Question: How does the patient history play a role?
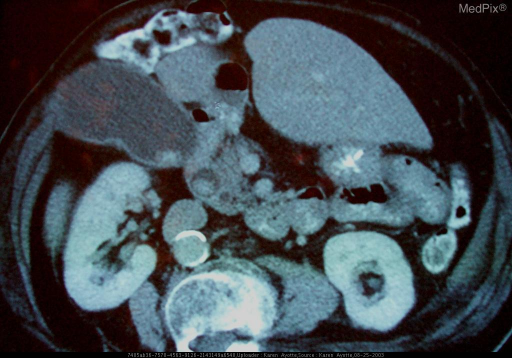
Answer: The patient's history of 82 year old female examined for vague abdominal pain. is key in understanding the case.